Question: Describe the condition in detail:
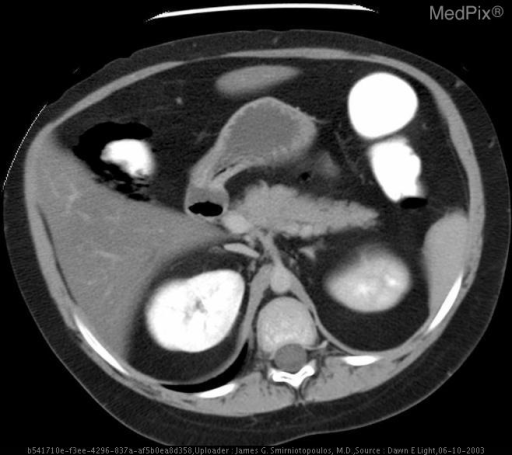
Answer: The disease is discussed as: Although relatively rare, juvenile dermatomyositis (JDM) can be a catastrophic diagnosis.  It is closely related to juvenile polymyositis (JPM) which does not present with a heliotrophic facial rash. JDM is an autoimmune disorder in which B lymphocytes and completment are noted in the perivascular areas of the soft tissue, while in JPM the CD8+ T lymphocytes predominate.

JDM seems to have some genetic predisposition and has been shown to have a seasonal increase in the spring and summer months.  It is associated with Coxsachie B antibodies in children.  Another reported association occurs between echovirus and chronic polymyositis.

Signs and symptoms of the disease include viral prodrome and a change in gait which suggests muscle weakness.  Rash is a later finding in JDM.  Radiographically, calcinosis of soft tissues is the hallmark although it occurs in only about 40% cases. Superfical plaque calcifications, deep tumoral calcifications and deposits in myofascial planes can be seen. Reticular skin calcifications are often quite extensive.

In contrast to the adult form of dermatomyositis, there is no increase in pulmonary disease and risk of malignancies with JDM.

MRI is becoming the method of choice for surveying large muscle groups for evidence of inflammation.  Spectroscopy can demonstrate an abnormal ratio of muscle phosphocreatine to inorganic phosphates.

The most difficult differential diagnosis is with muscular dystrophy; which in contrast occurs predeominantly in males and is accompanied by the presence of dystrophy.